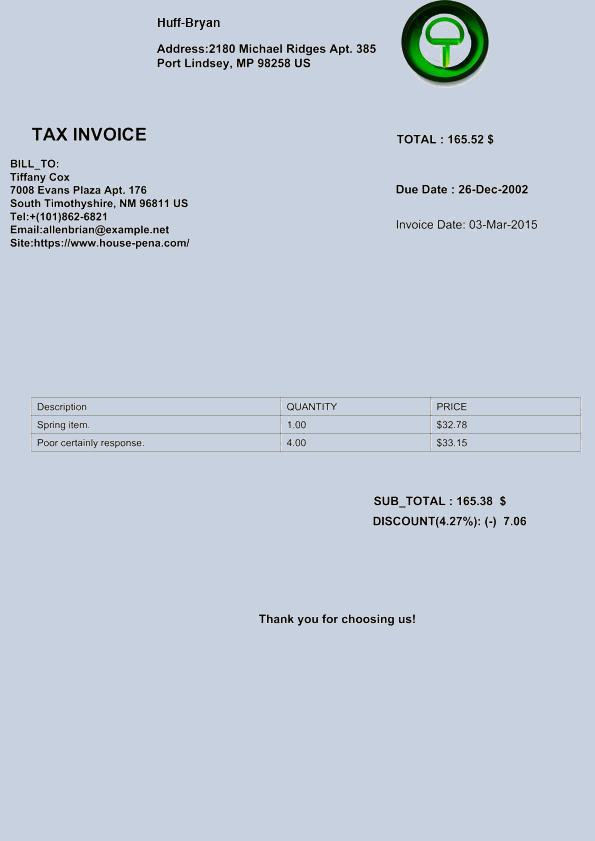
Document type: Invoice